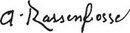
Signature of: q506019